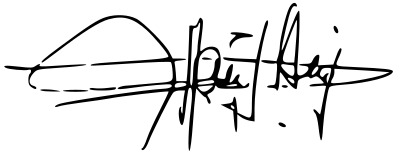
Signature of: faustin archange touadéra